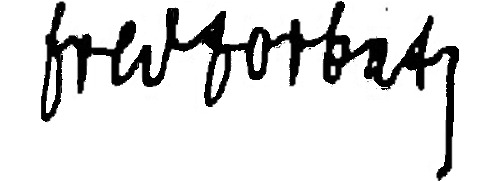
Signature of: fred forbát